Question: What is the suspected problem?
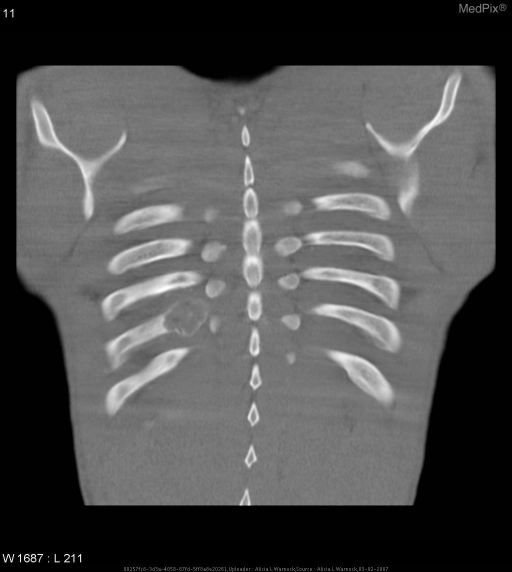
Answer: The findings suggest •  right paraspinal chest wall mass
•  measures 6.9x4.7x4.6 cm
•  located at levels T8 - T10
•  mass erodes into T9 & T10 vertebral bodies, T9 pedicle, rib 9
•  does not appear to disrupt thecal sac, though neural foramina is eroded
•  mild enhancement with gadolinium on T1 MR
•  sclerotic margins present in surrounding eroded structures
•  multiple fluid-fluid levels on T2
•  no pathologic lymphadenopathy
•  no other abnormal findings are noted. Coronal reconstructed image displays lesion arising from the 9th rib, posteriorly.. The patient might have a history of 24 yo man with right-sided lower posterior chest/rib pain for 4-6 months, increases with deep inspiration.  He denies history of trauma..